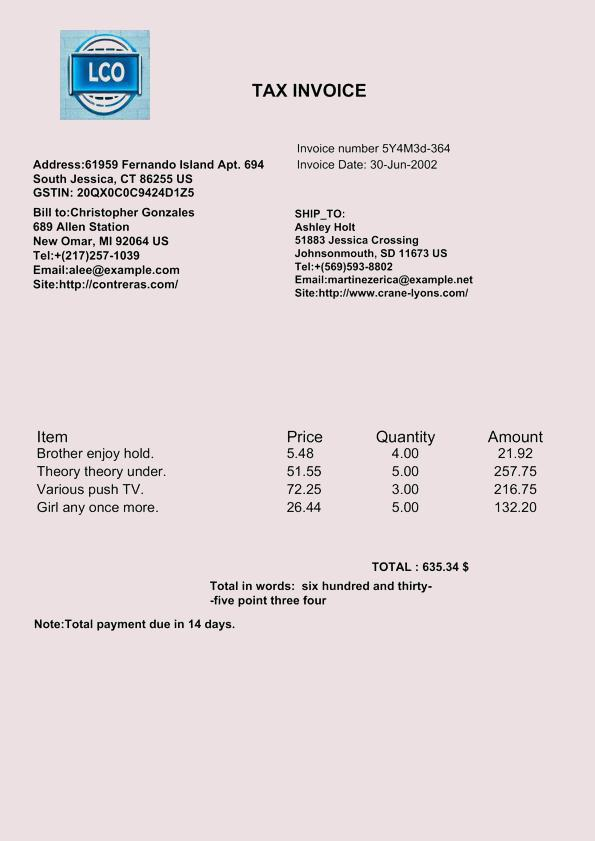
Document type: Invoice